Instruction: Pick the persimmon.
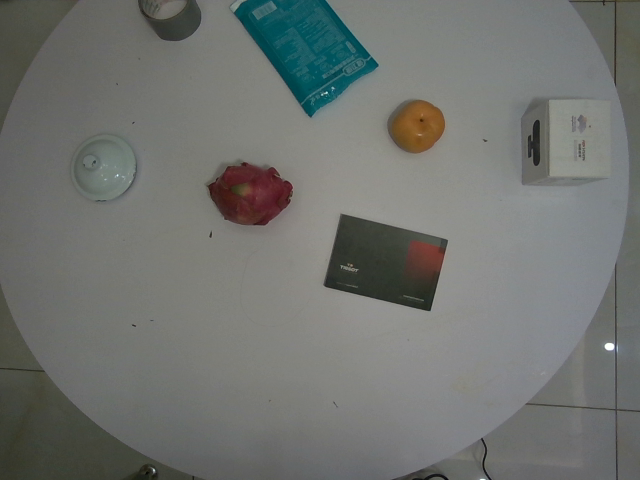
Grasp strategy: vertical